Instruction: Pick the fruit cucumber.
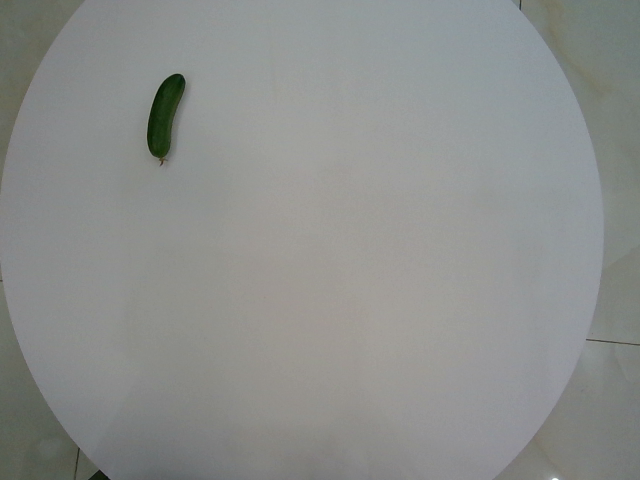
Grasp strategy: vertical